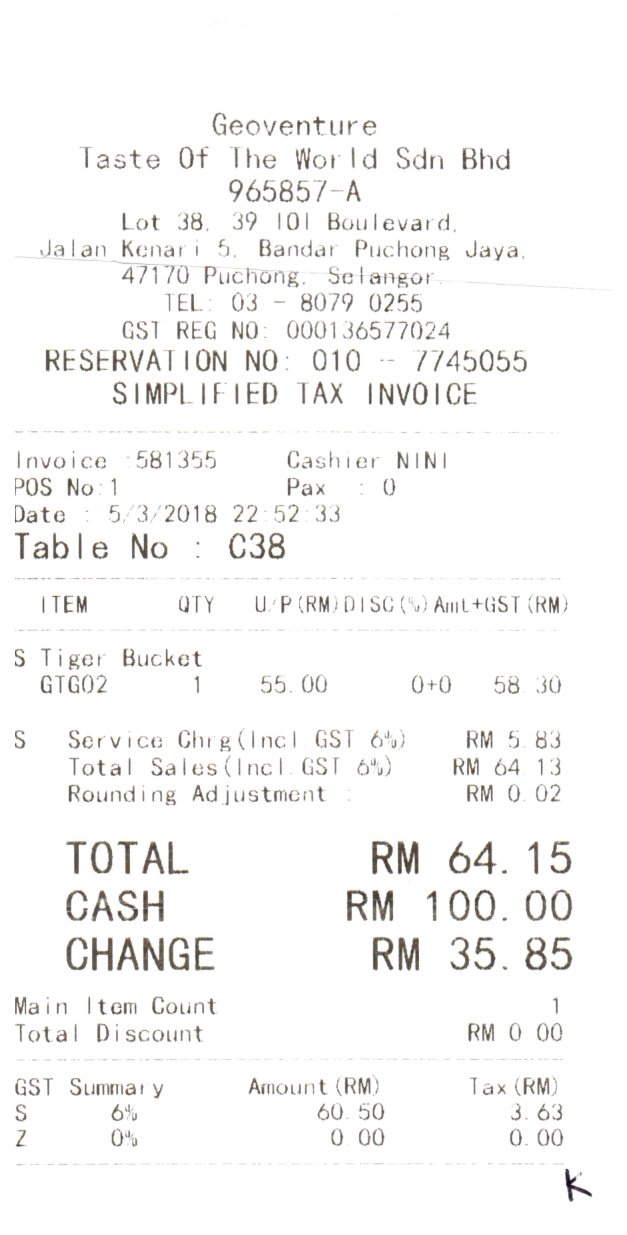
GEOVENTURE
TASTE OF THE WORLD SDN BHD
965857-A
LOT 38, 39 101 BOULEVARD,
JALAN KENARI 5, BANDAR PUCHONG JAYA,
47170 PUCHONG, SELANGOR
TEL: 03 - 8079 0255
GST REG NO: 000136577024
RESERVATION NO: 010 - 7745055
SIMPLIFIED TAX INVOICE
INVOICE :581355
CASHIER NINI
POS NO:1
PAX : 0
DATE : 5/3/2018 22:52:33
TABLE NO : C38
ITEM
QTY
U/P(RM)DISC(%)AMT+GST(RM)
S TIGER BUCKET
GTG02
1
55.00
0+0
58.30
S
SERVICE CHRG(INCL GST 6%)
RM 5.83
TOTAL SALES(INCL GST 6%)
RM 64.13
ROUNDING ADJUSTMENT :
RM 0.02
TOTAL
RM 64.15
CASH
RM 100.00
CHANGE
RM 35.85
MAIN ITEM COUNT
1
TOTAL DISCOUNT
RM 0.00
GST SUMMARY
AMOUNT (RM)
TAX (RM)
S
6%
60.50
3.63
Z
0%
0.00
0.00